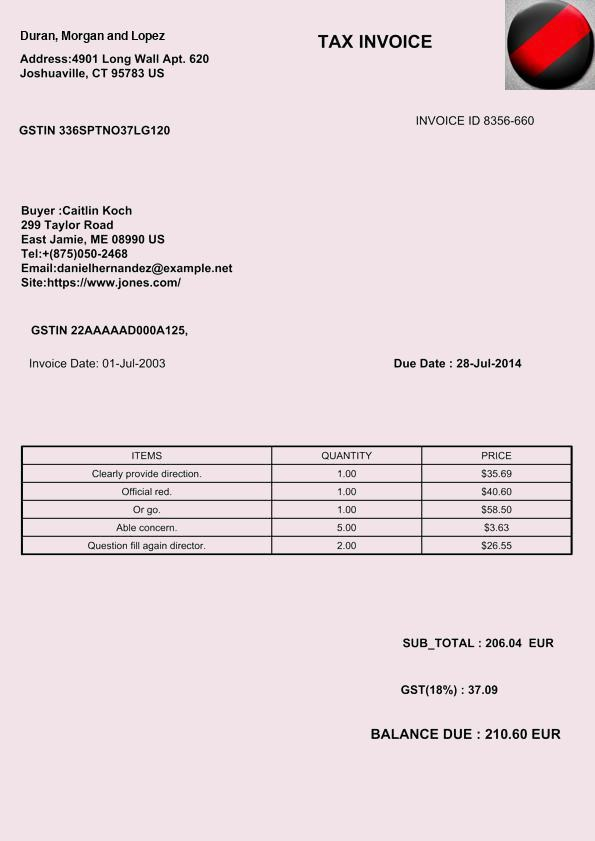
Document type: Invoice